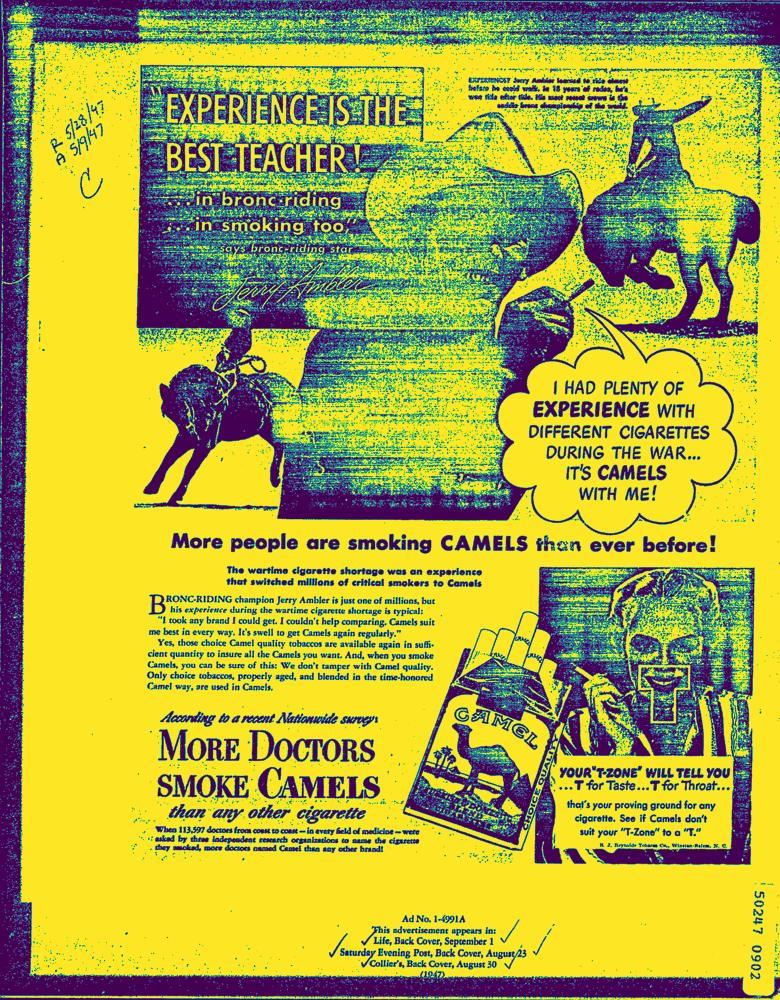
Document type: AD